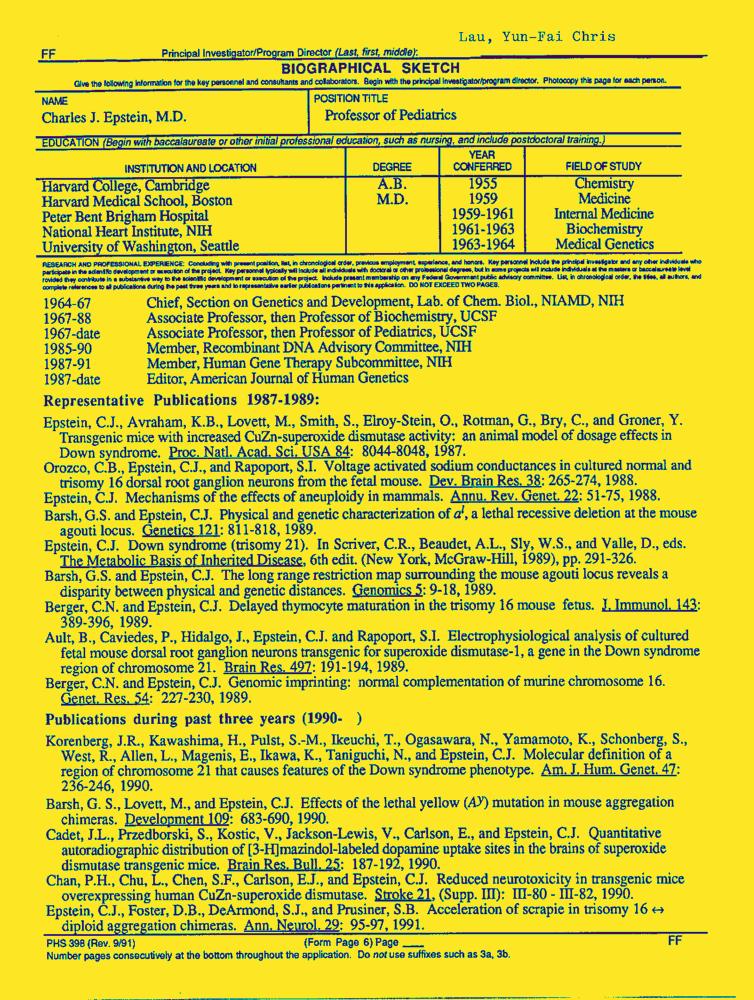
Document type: Resume-Doc